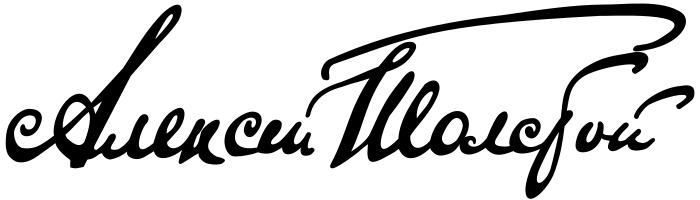
Signature of: aleksey tolstoy